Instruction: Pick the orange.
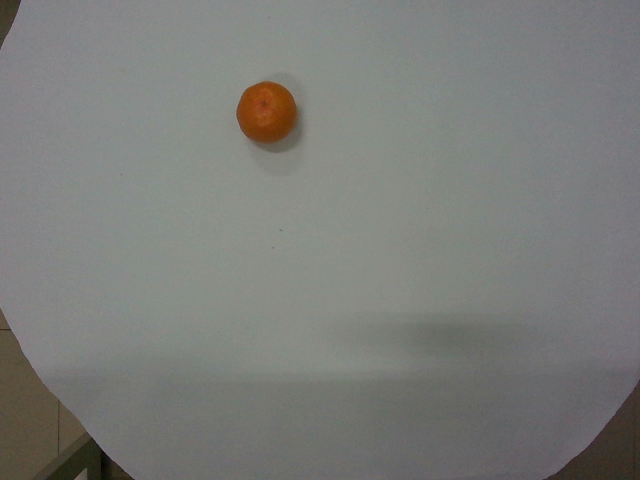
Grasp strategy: vertical